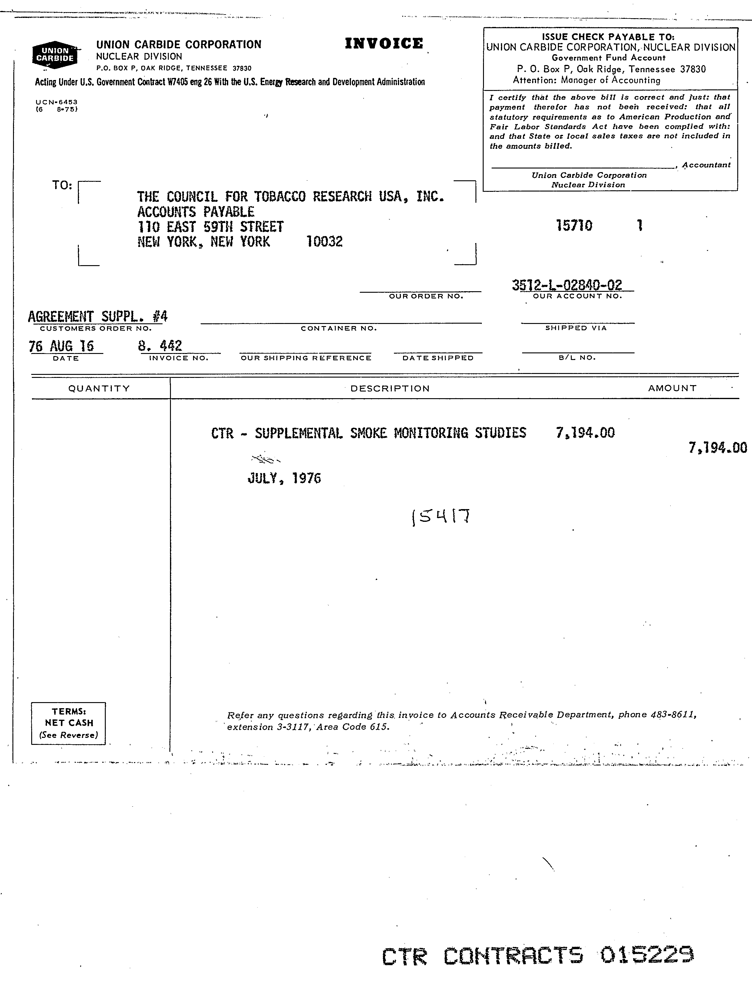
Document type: Invoice